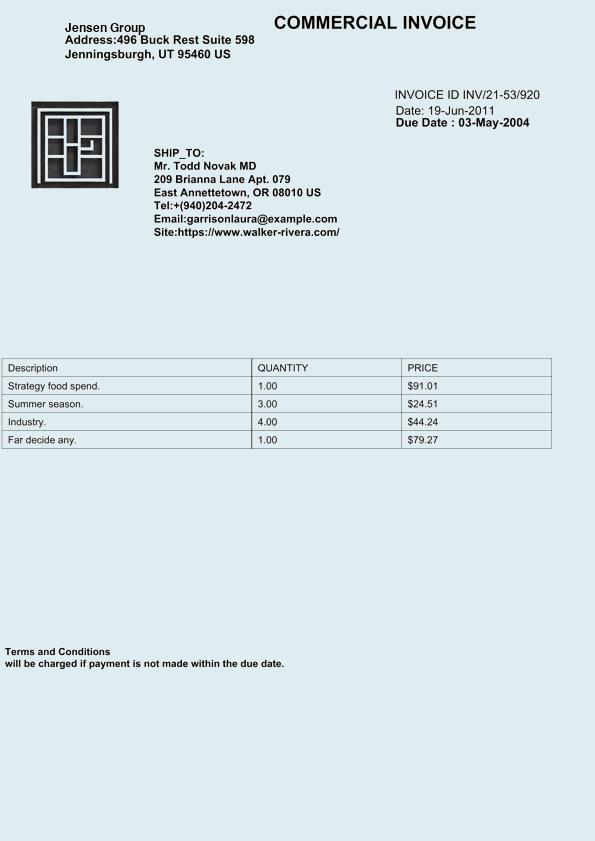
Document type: Invoice